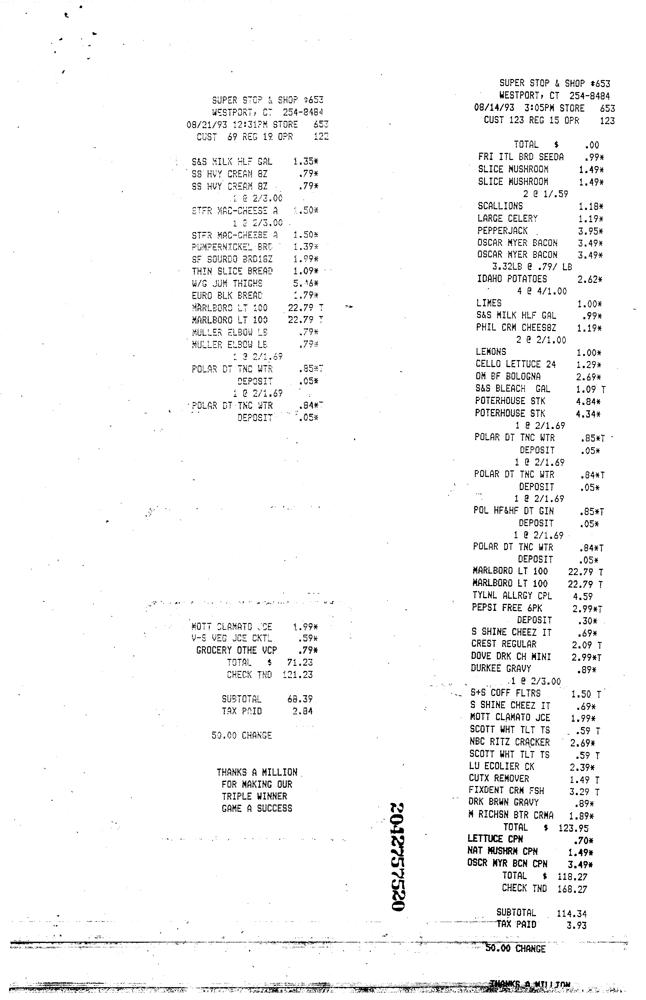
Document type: Invoice